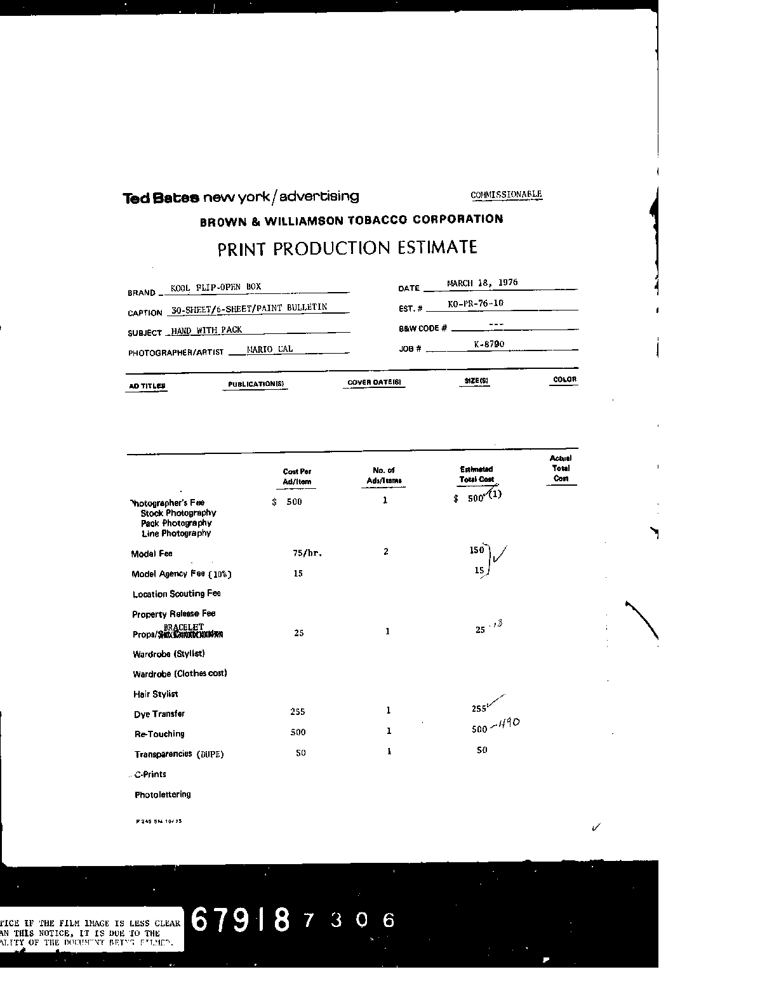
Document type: Invoice